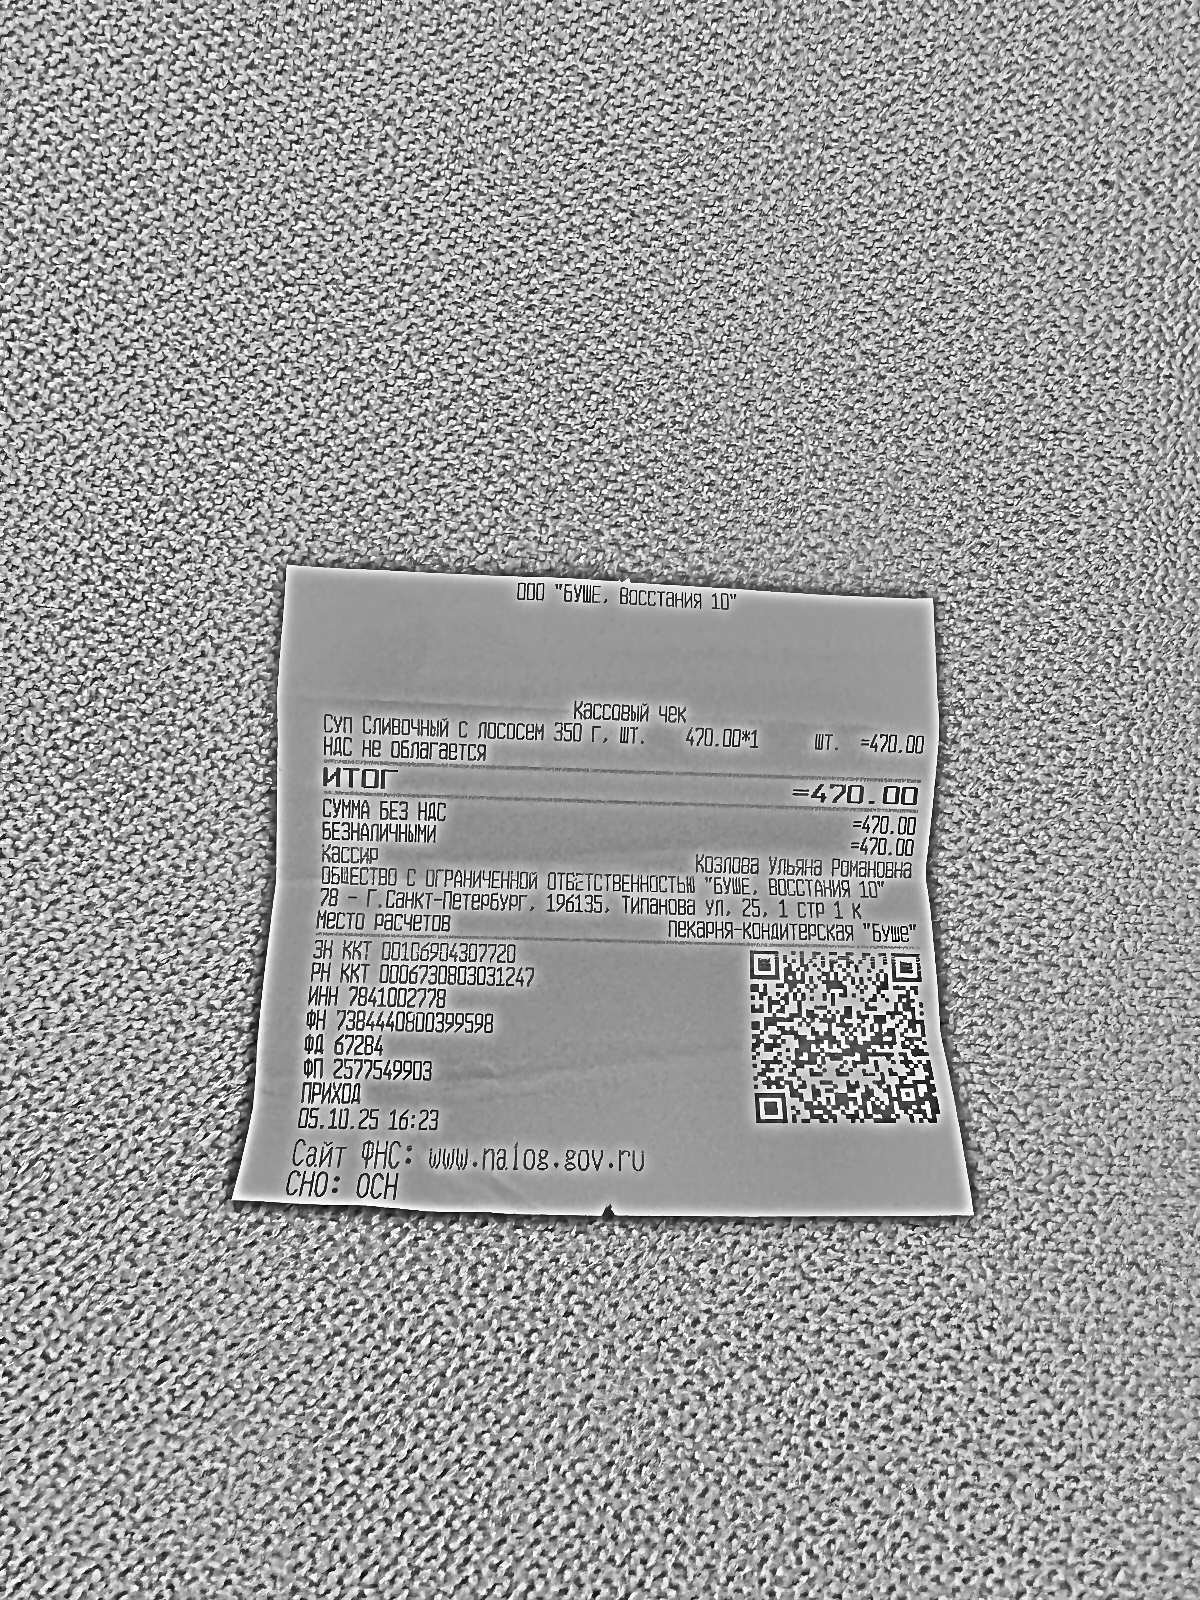
Продавец: Общество с ограниченной ответственностью "Буше"
ИНН: 7841002778
Дата: 05.10.25
Товары: Суп Сливочный с лососем 350 г, шт.
Количество: 1.000
Цена: 470.00
Сумма: 470.00
Итого: 470.00